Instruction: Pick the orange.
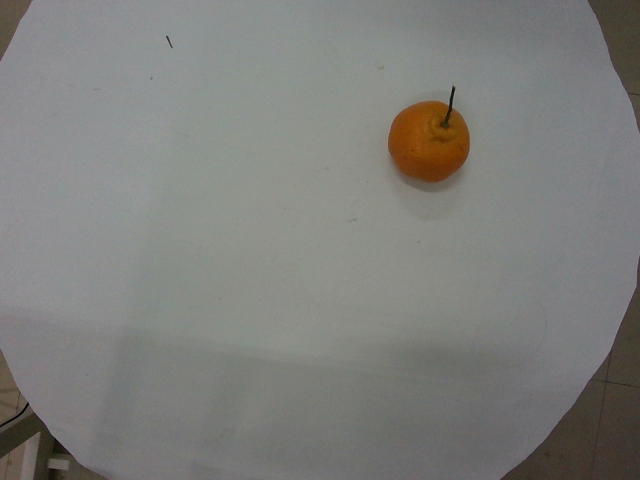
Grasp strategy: vertical